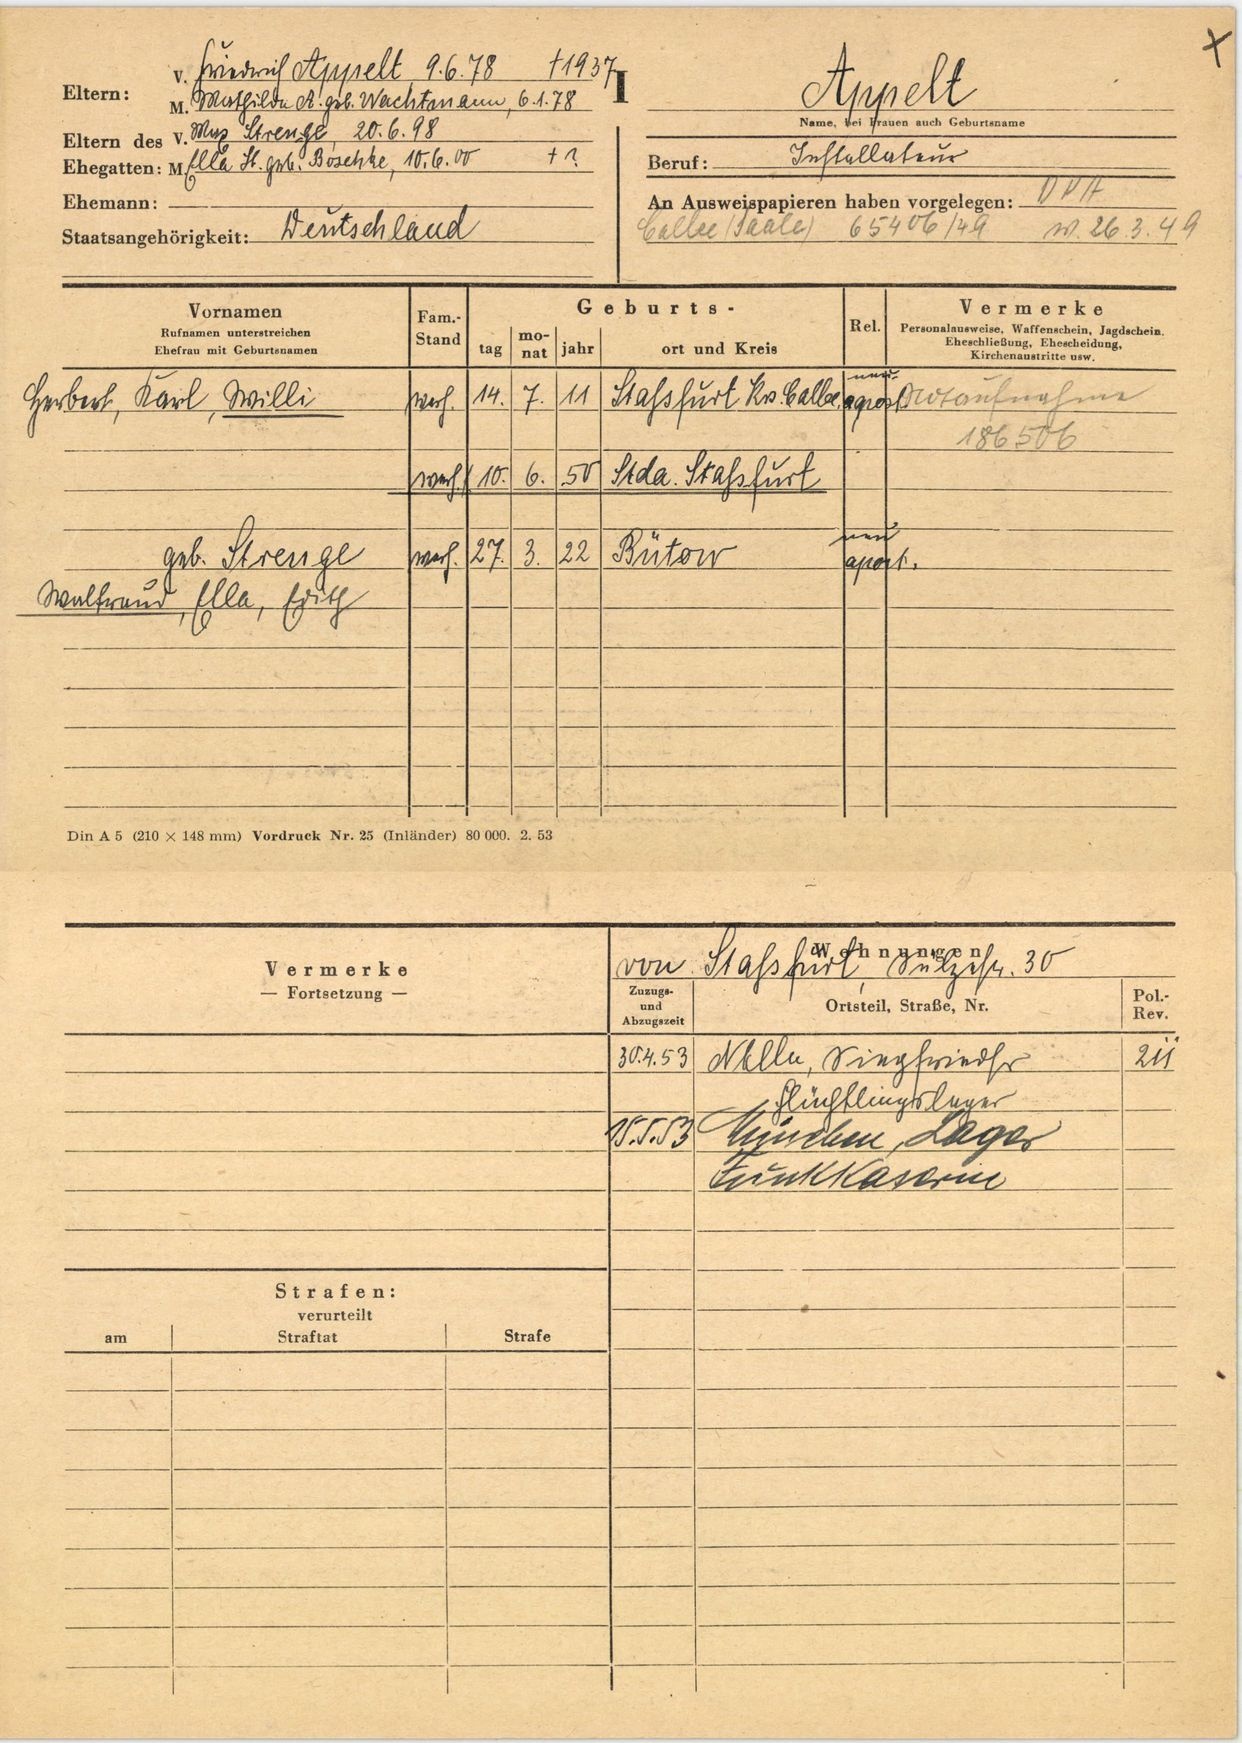
Appelt